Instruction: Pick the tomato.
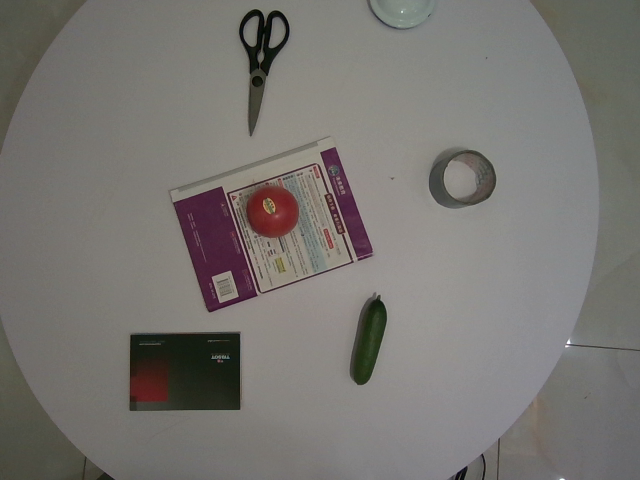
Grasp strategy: vertical